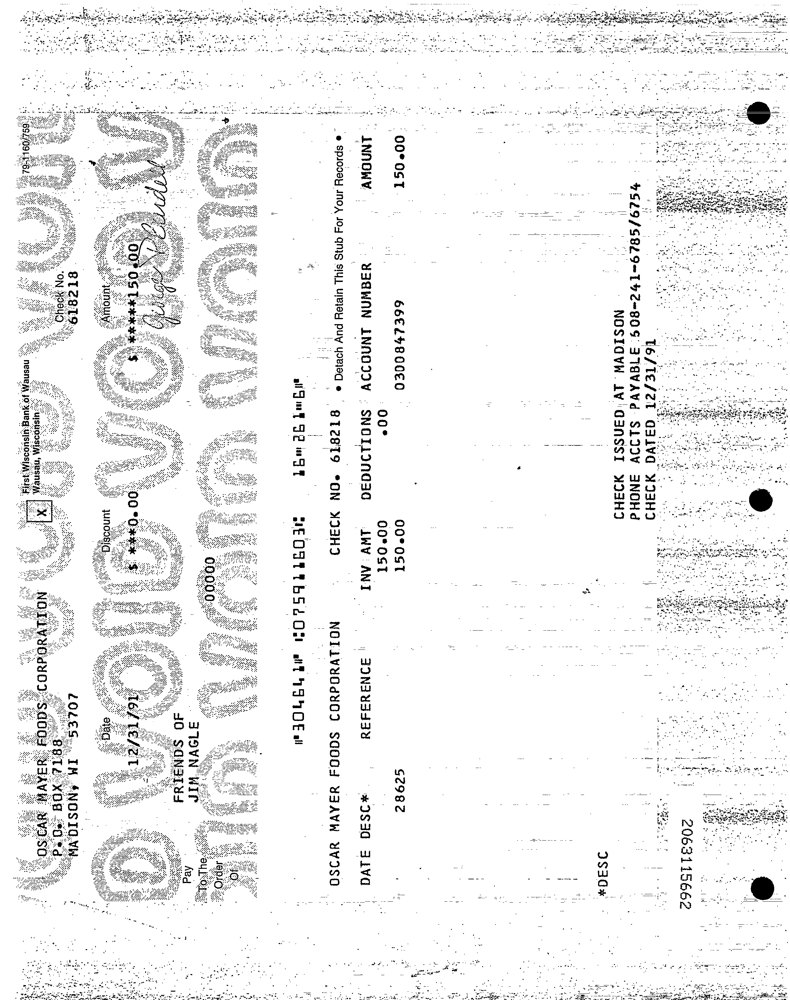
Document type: Invoice